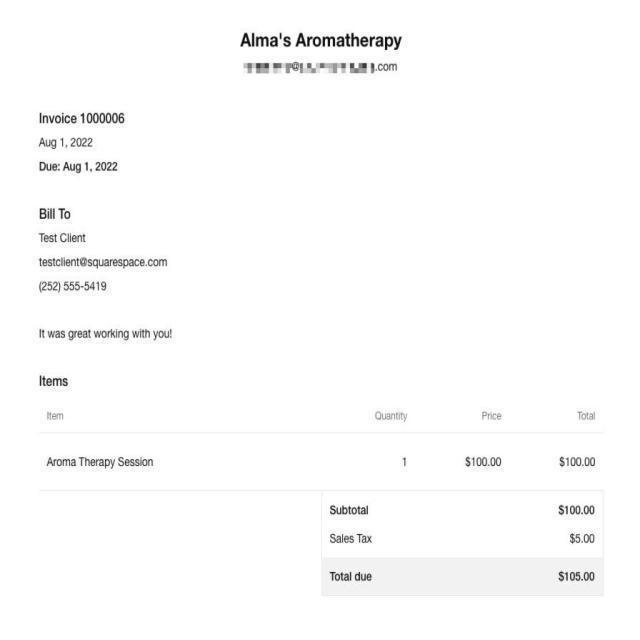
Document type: Invoice